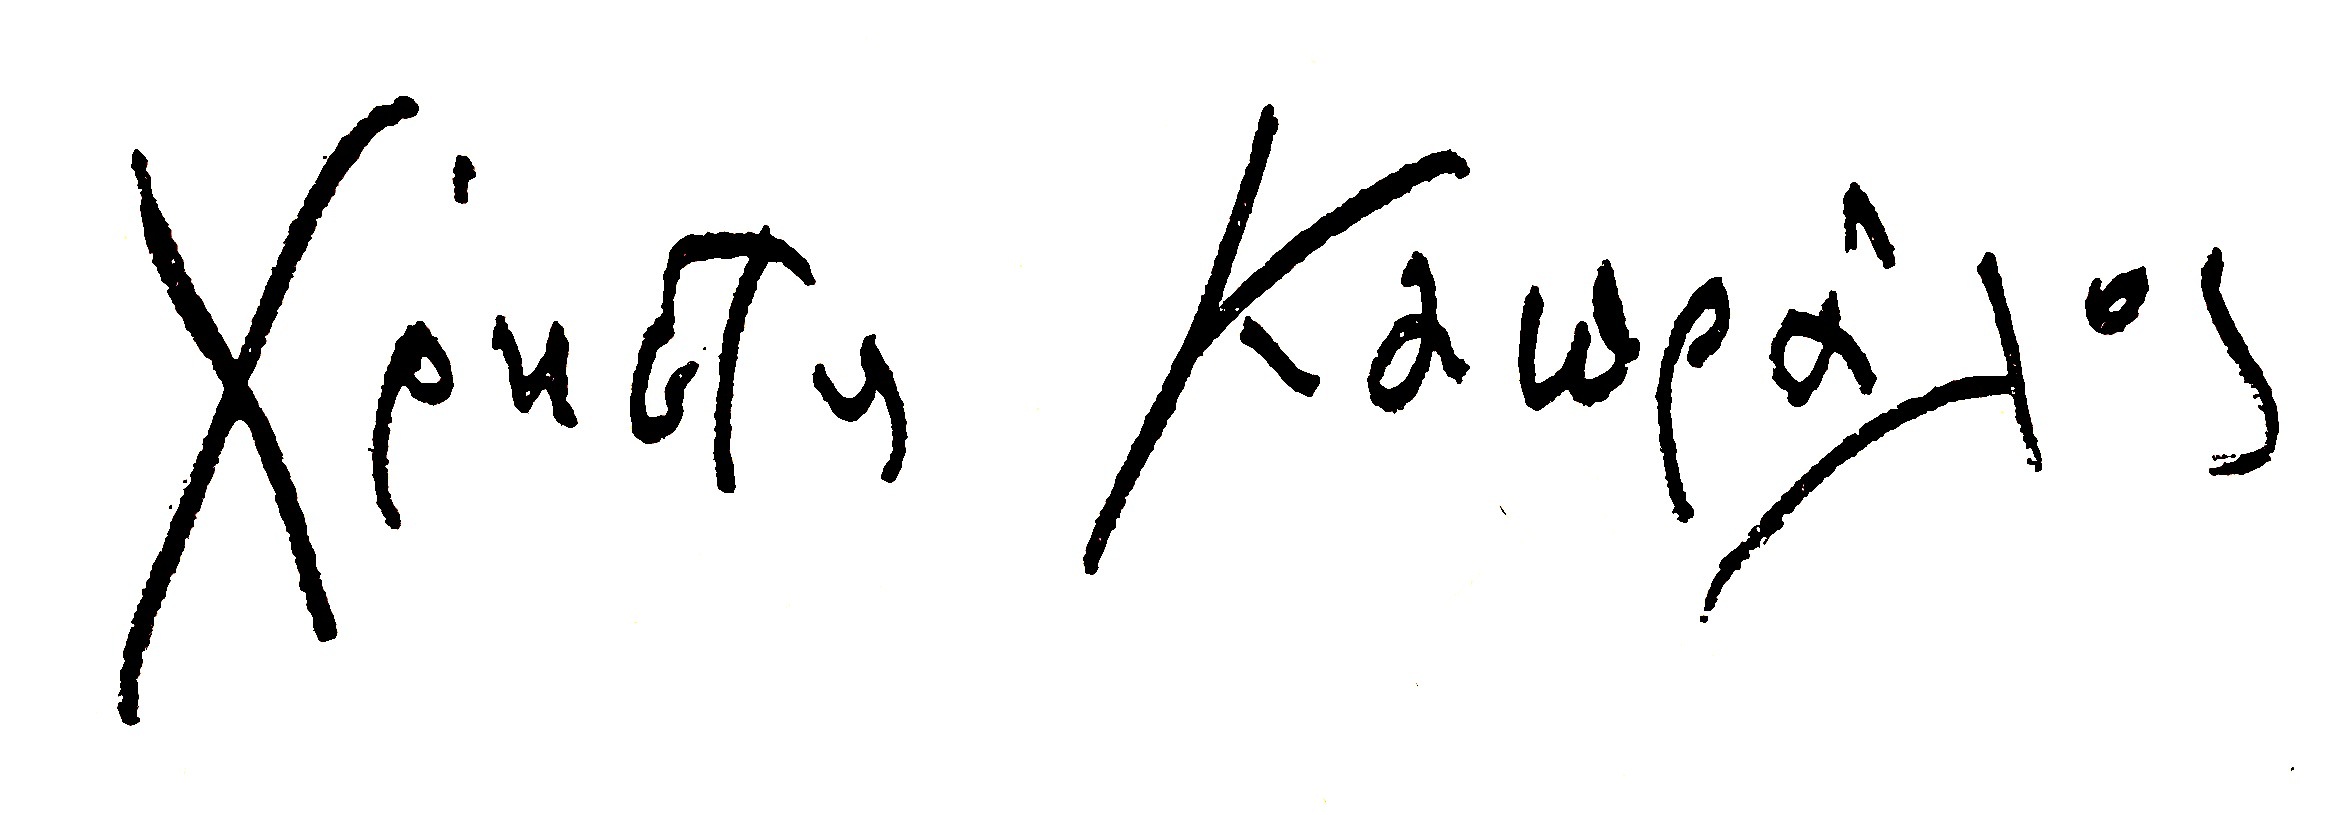
Signature of: christos kapralos